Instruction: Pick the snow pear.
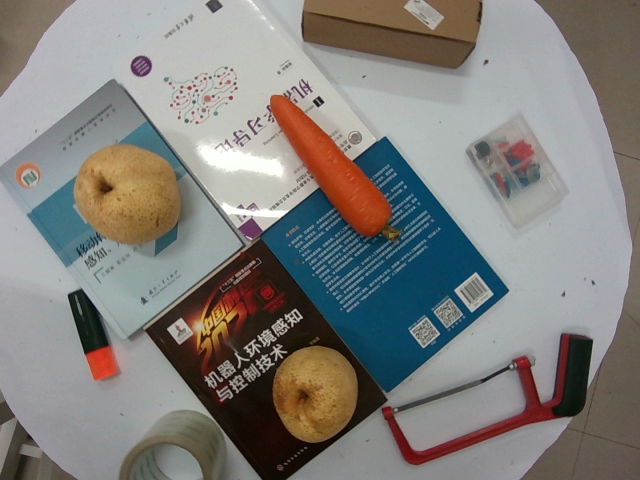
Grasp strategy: vertical